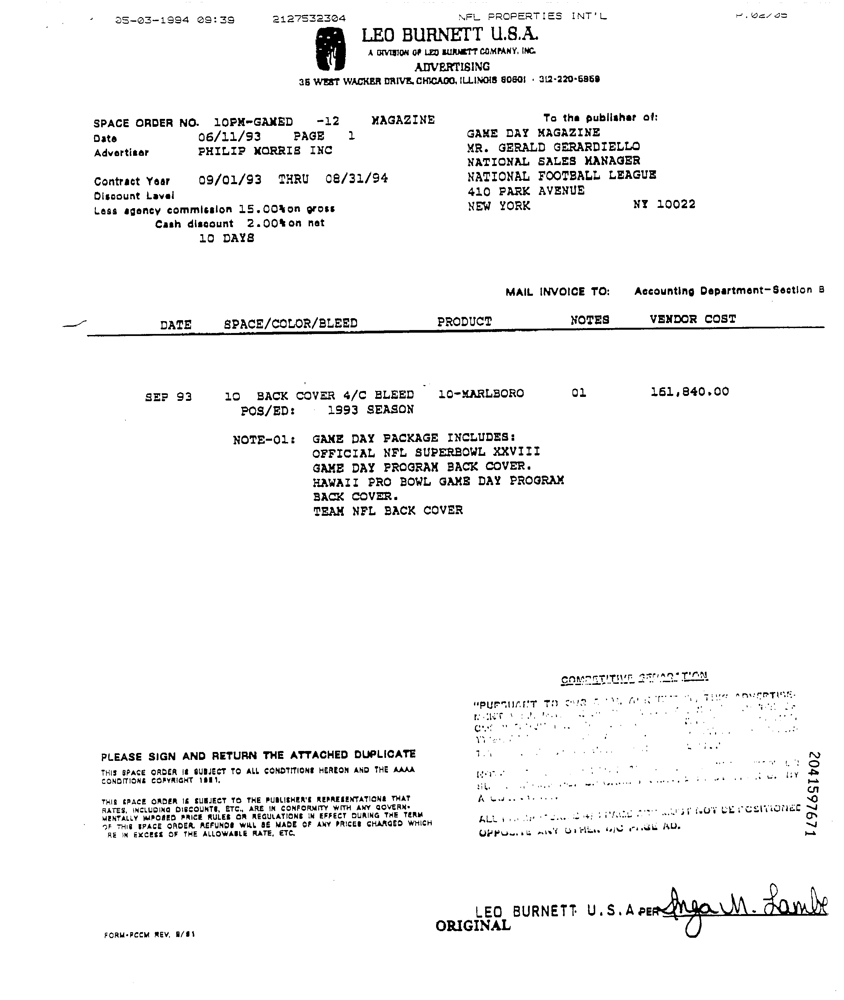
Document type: Invoice